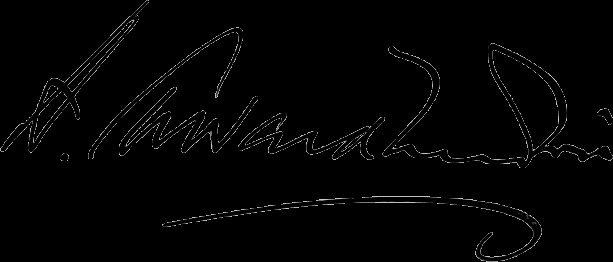
Signature of: a edward newton